Question: What might the diagnosis be?
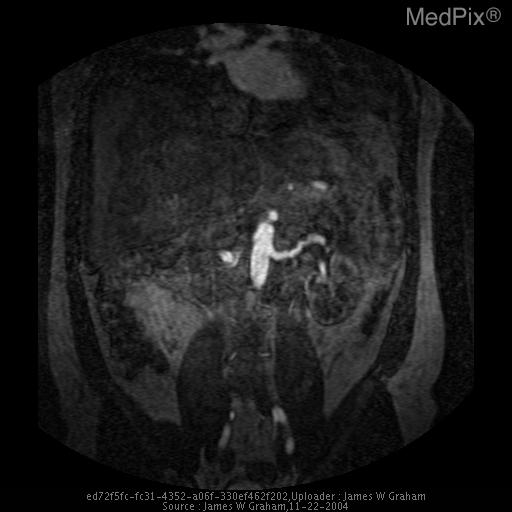
Answer: The possible diagnosis includes Initial appearance of the kidney:
Pyelonephritis
Renal infarct
Renal neoplasm (RCC, AML), possibly with acute hemorrhage

For renal artery changes:
Atherosclerotic disease
Fibromuscular dysplasia
Vasculitis
Trauma.